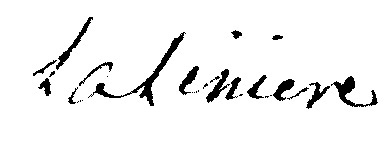
Signature of: antoine françois de guichard de la linière